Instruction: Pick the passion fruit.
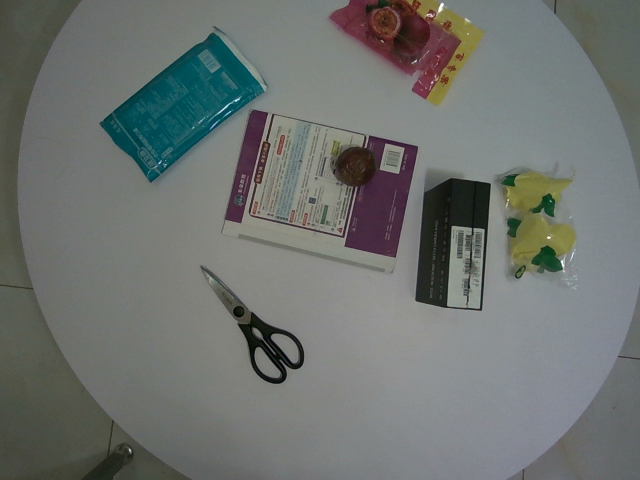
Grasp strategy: vertical